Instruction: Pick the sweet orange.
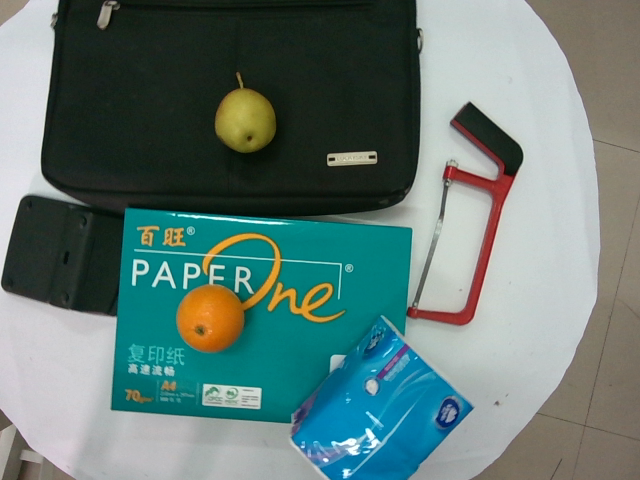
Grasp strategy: vertical